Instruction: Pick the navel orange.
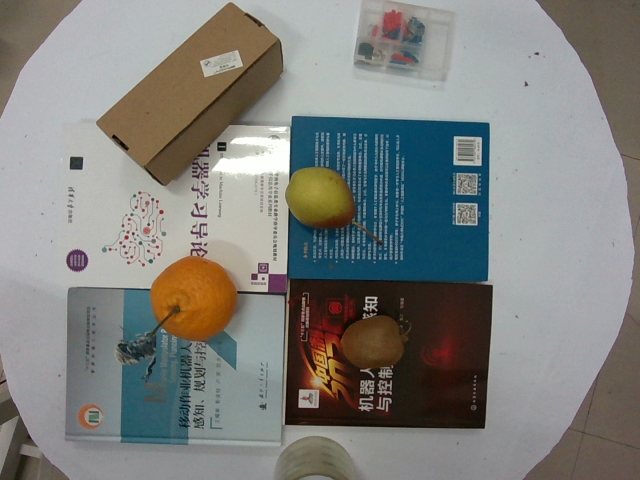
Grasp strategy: vertical